Question: Talk about the condition:
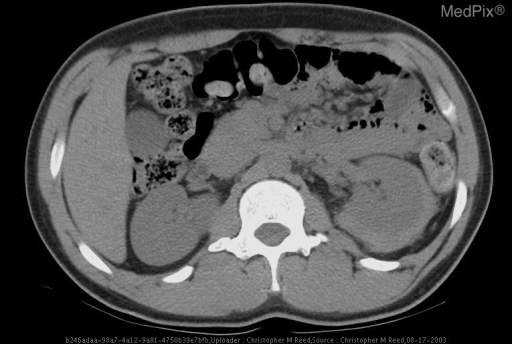
Answer: The disease is discussed as: Renal injuries are either secondary to accidental trauma (blunt or sharp abdominal injuries) or iatrogenic (post renal biopsy).

   They are typically classified in one of five radiologic categories :

•  Class I	- Renal contusion or contained subcapsular haematoma
•  Class II - Cortical laceration without urinary extravasation
•  Class III - Parenchymal lesion extending more than 1 cm into renal substance
•  Class IV - Laceration extending across cortico-medullary junction
•  Class V - Renal fragmentation or reno-vascular pedicle injury

   In evaluating a suspected renal injury, CT is the primary modality relied upon to detect and characterize a lesion (2). Using contrast enhanced CT, a renal injury such as a hematoma or laceration can be evaluated and the presence of active hemorrhage can be seen. Urinary extravasation, either from the kidney, ureter or bladder can frequently be documented with delayed imaging during the excretory urogram phase.

    • This classification is important because minor injuries -85 % of all injuries- (Class I-II and even III) will be treated conservatively.
    • The management of urine leaks or a laceration communicating with the collecting system is controversial.This is considered a moderate injury -10% of all injuries - but eventually 15-50% will require surgery.
    • Major injuries such as a macerated kidney, pedicle avulsion injury or vascular thrombosis -15% of all injuries- are treated surgically.